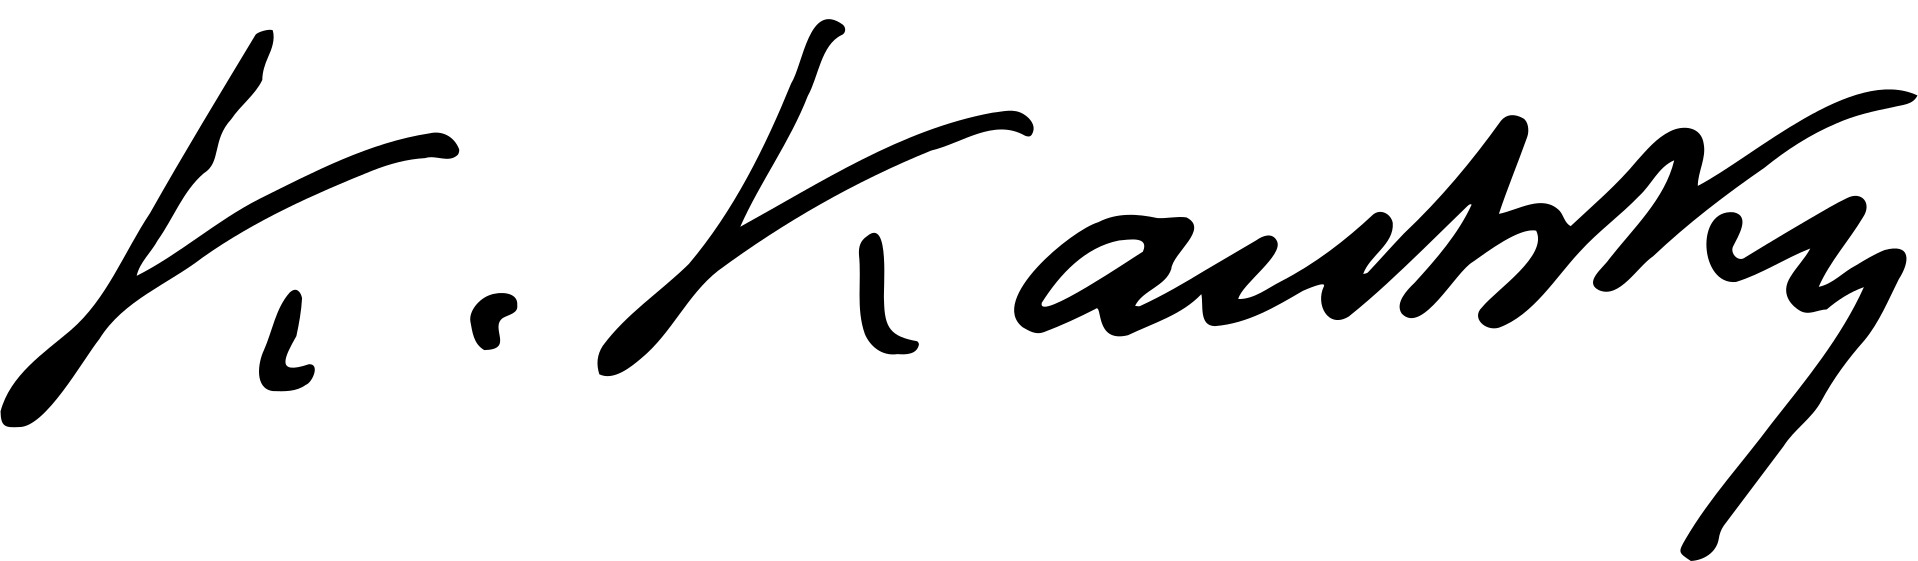
Signature of: karl kautsky